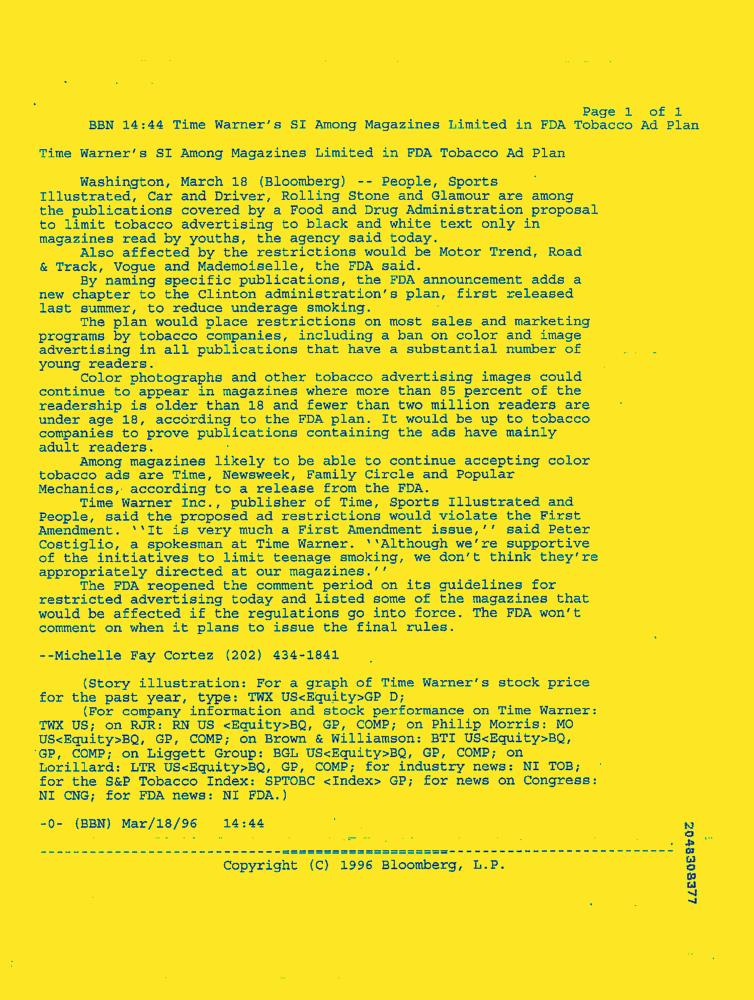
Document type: News-Article